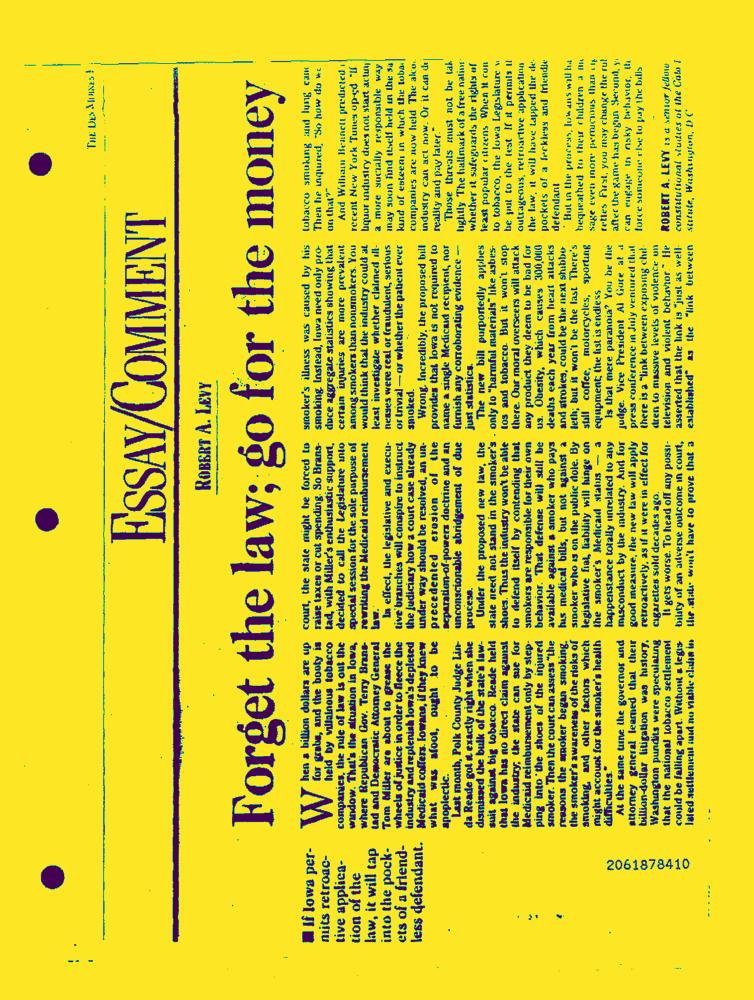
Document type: News-Article